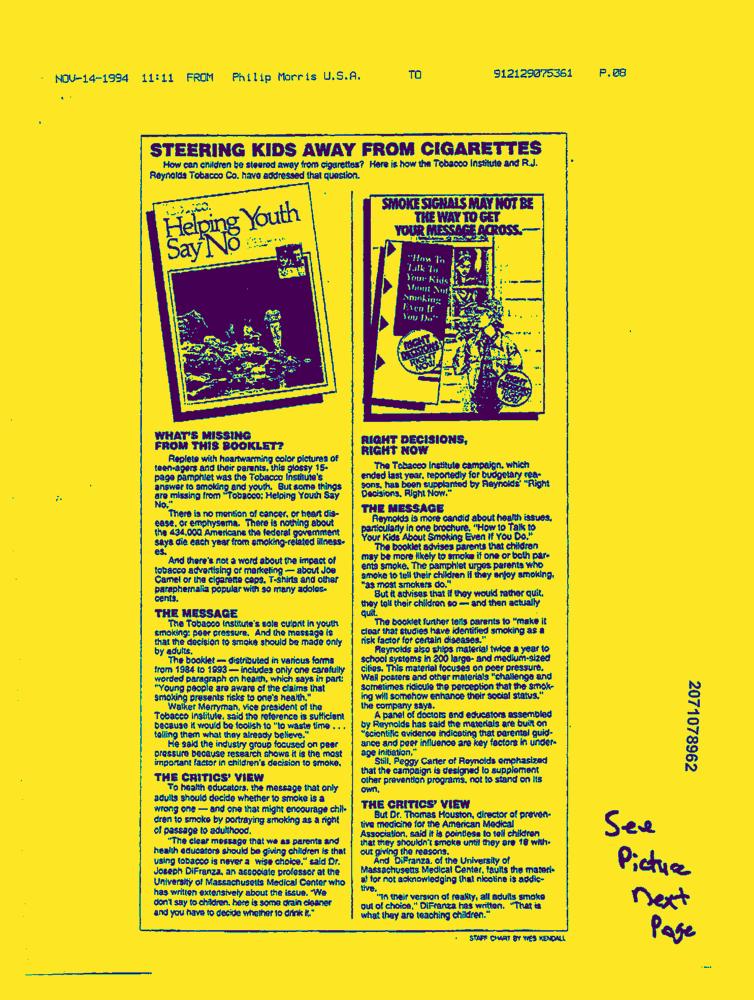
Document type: News-Article